Question: How does the patient history play a role?
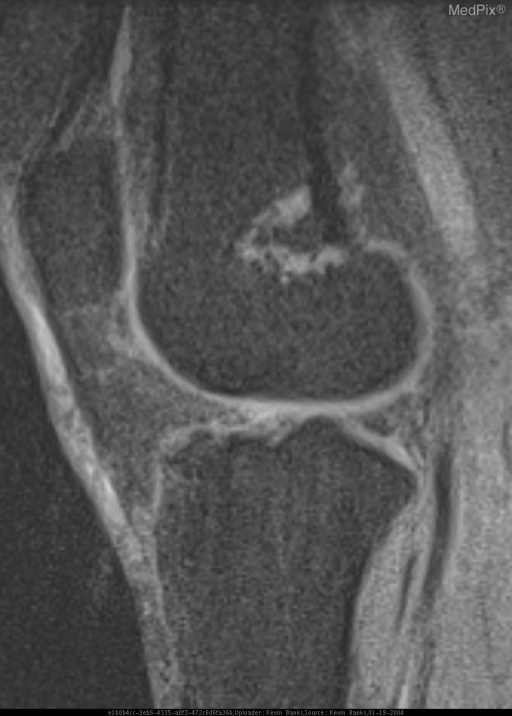
Answer: The patient's history of A 45-year-old female with no significant past medical history presented to the emergency department with a painful knee following a fall from standing height. is key in understanding the case.